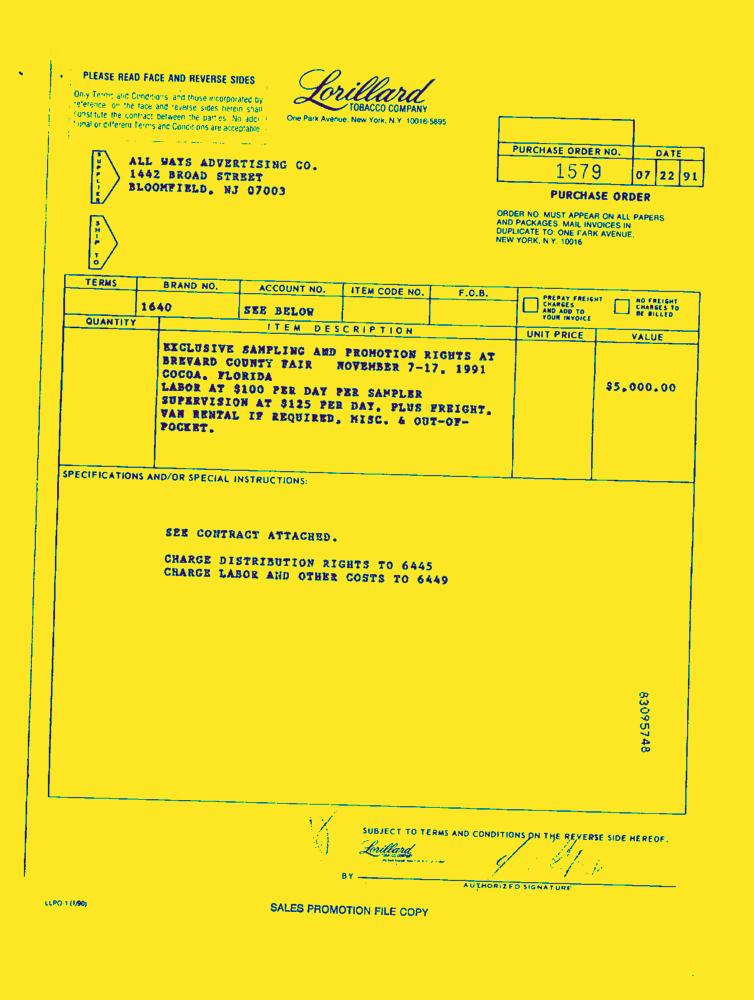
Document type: Invoice-Doc